Question: What do the imaging results show?
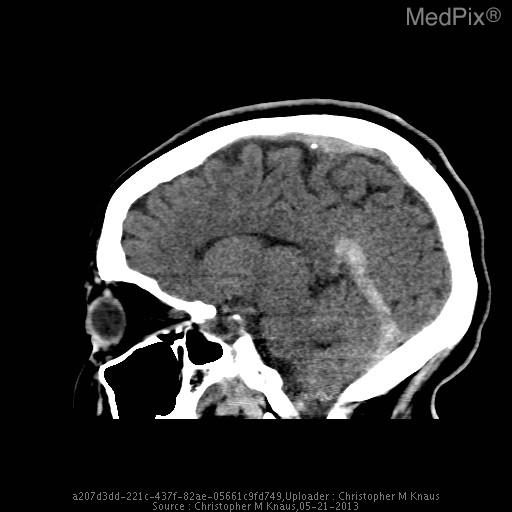
Answer: The imaging shows The vein of Galen, straight sinus, and dominant left transverse venous dural sinus are particularly hyperattenuating, and apparently prominent in caliber.

The superior sagittal sinus is notably less hyperattenuating and is normal in appearance.  The right transverse dural venous sinus is hypoplastic.

Gray/white matter discrimination is preserved.  There is no evidence for infarction or intracranial hemorrhage.  There are no brain masses or mass effect.  There is no hydrocephalus.

The skull is intact.  The partially imaged aerated portions of the skull base are free of significant effusions..

Impression: The vein of Galen, straight sinus, and dominant left transverse venous dural sinus are all particularly hyperattenuating and apparently prominent in caliber, all very concerning for thrombosis. The vein of Galen, straight sinus, and dominant left transverse
venous dural sinus are all particularly hyperattenuating and apparently prominent in caliber..